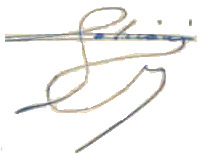
Signature of: simon sabiani